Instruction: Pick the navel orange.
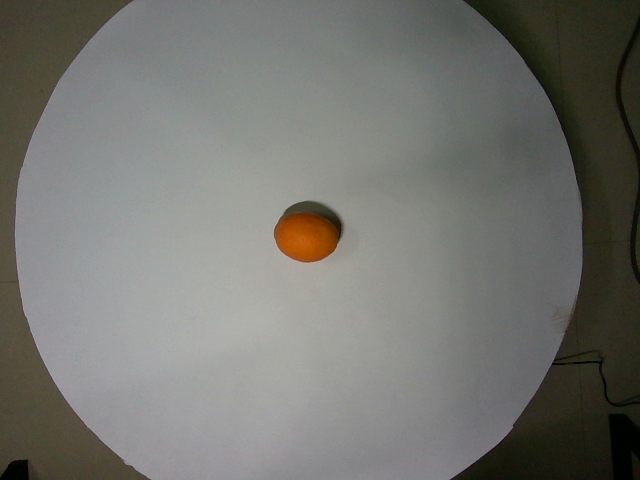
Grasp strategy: vertical